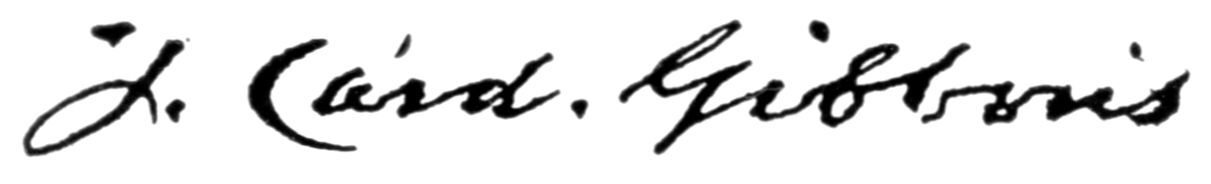
Signature of: james gibbons